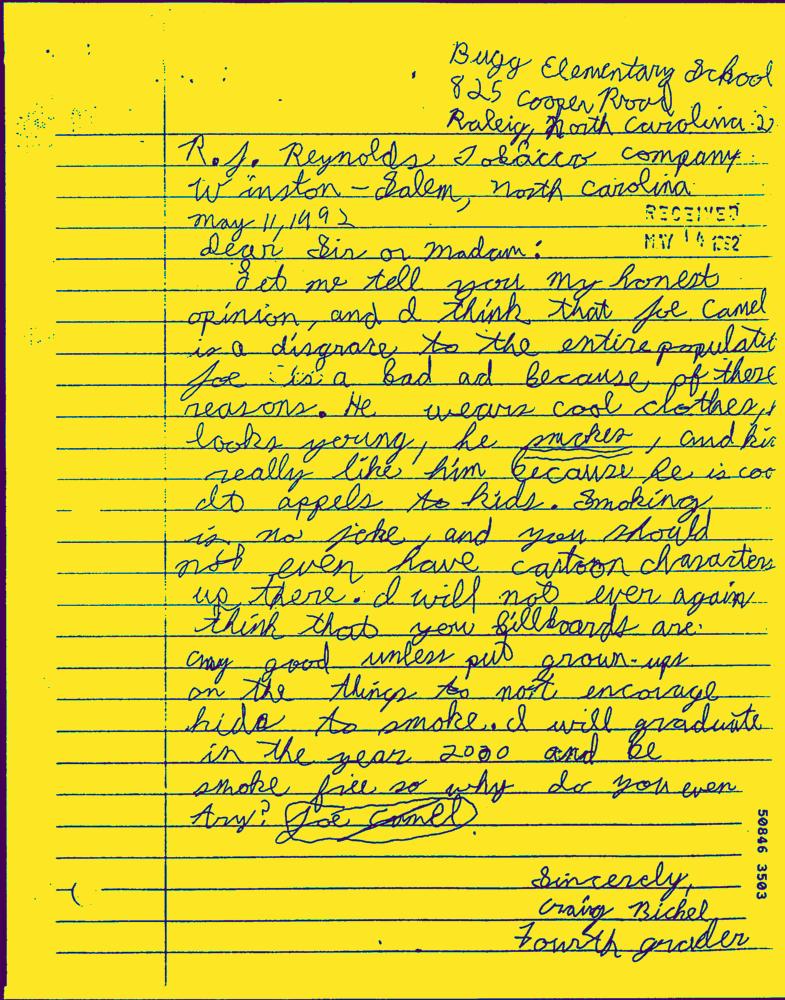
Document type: Hand-Written